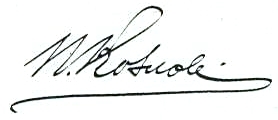
Signature of: pyotr kozlov